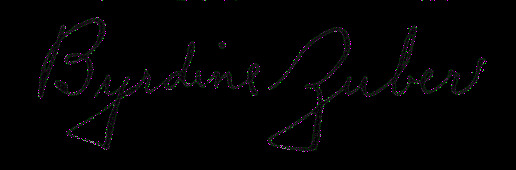
Signature of: byrdine zuber